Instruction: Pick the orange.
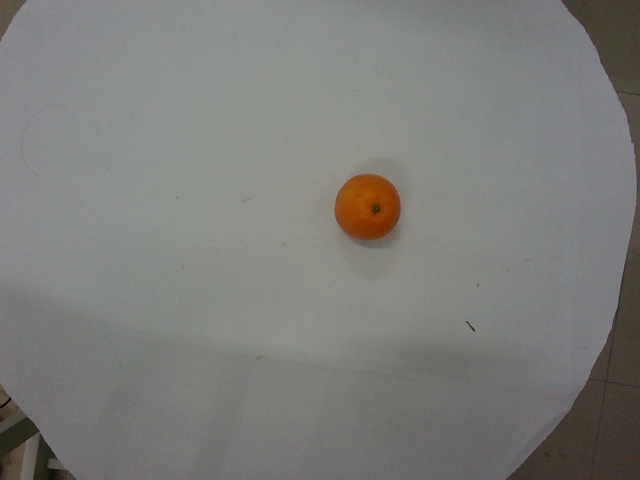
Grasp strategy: vertical